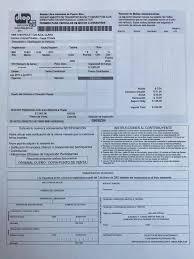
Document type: Invoice